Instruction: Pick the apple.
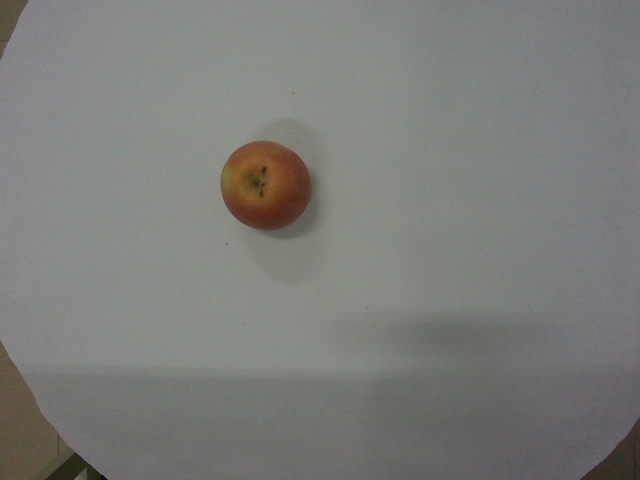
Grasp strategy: vertical